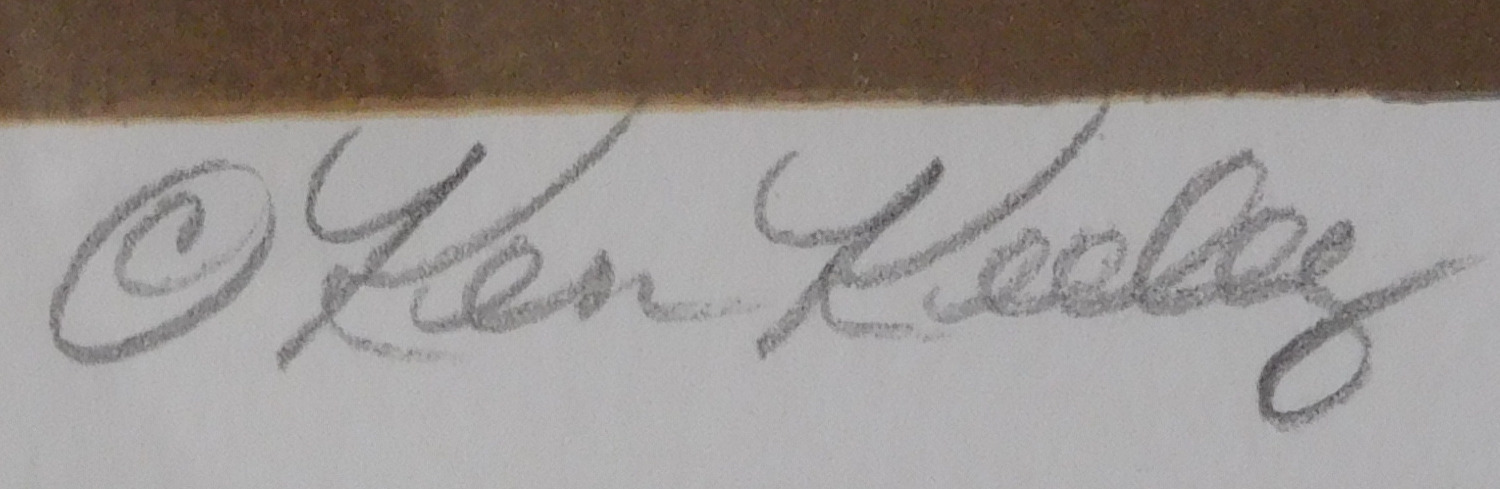
Signature of: ken keeley